Question: What was observed in the imaging?
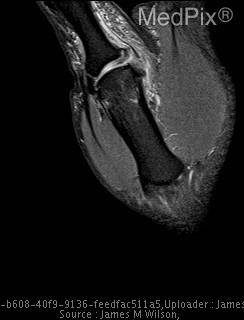
Answer: The imaging shows retracted ulnar collateral ligament with aponeurosis interposed between ligament and attachment site Ulnar Collateral Ligament Tear, Stener Lesion seen on dorsal aspect of metacarpophalangeal joint.